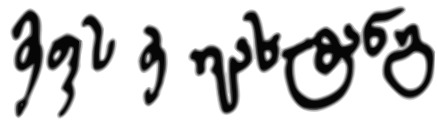
Signature of: prince vakhtang almaskhan of georgia